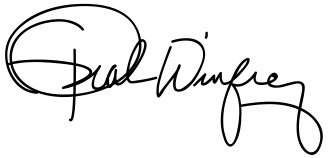
Signature of: oprah winfrey